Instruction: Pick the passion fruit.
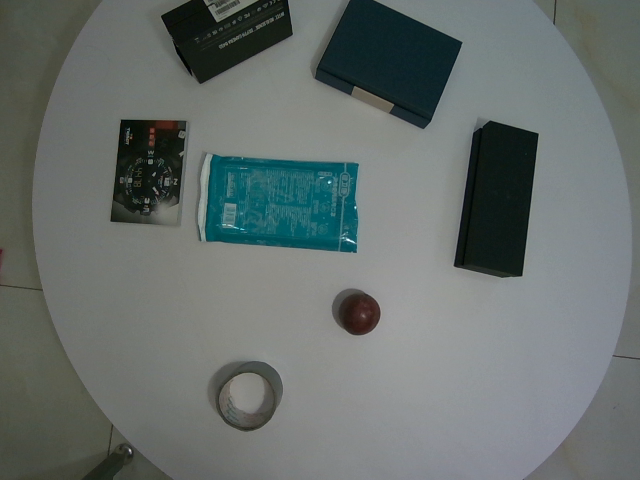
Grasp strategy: vertical